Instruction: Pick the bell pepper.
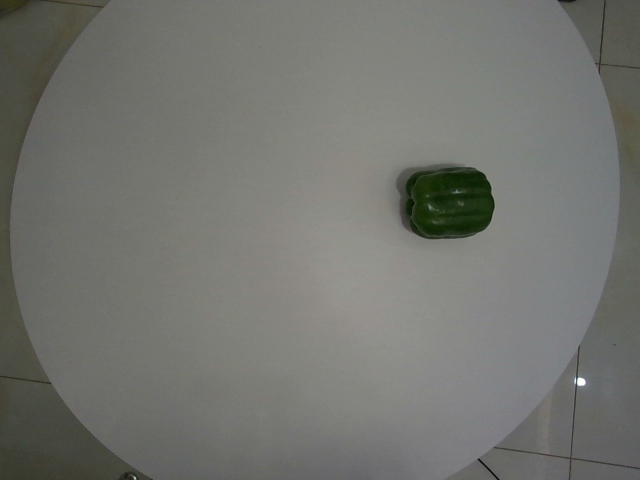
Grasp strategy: vertical